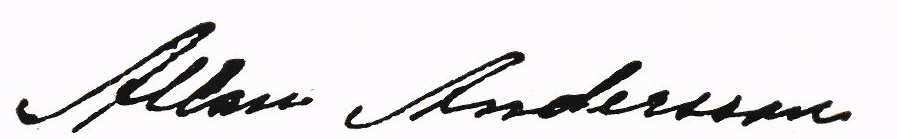
Signature of: allan andersson